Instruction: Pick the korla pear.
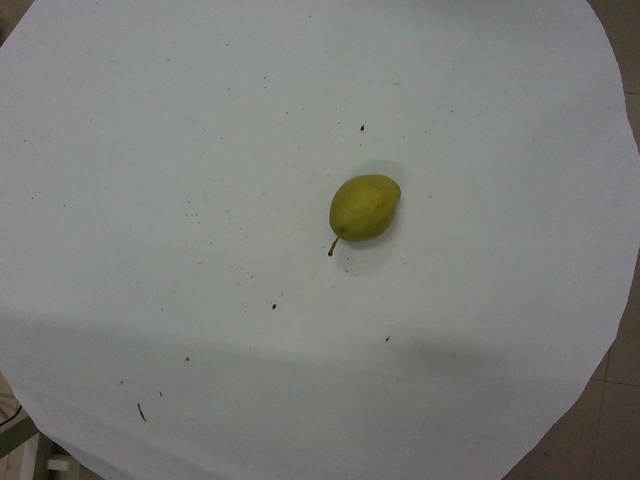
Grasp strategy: vertical